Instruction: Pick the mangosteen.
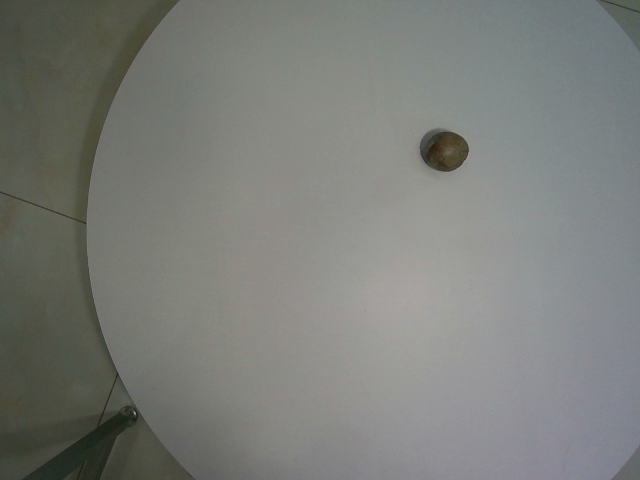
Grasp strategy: vertical